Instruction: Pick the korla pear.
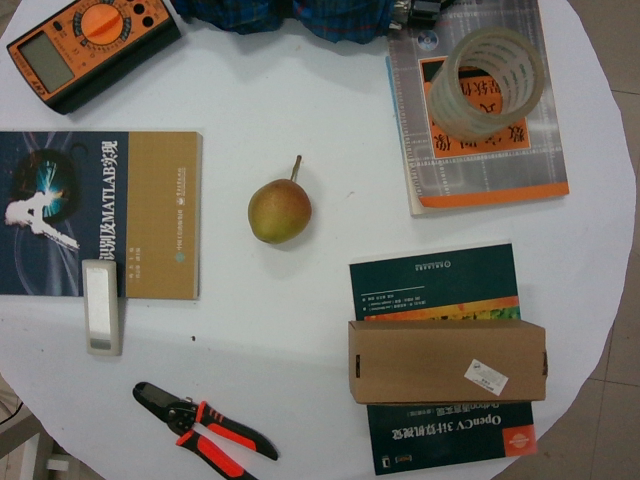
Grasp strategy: vertical